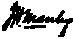
Signature of: joseph homan manley